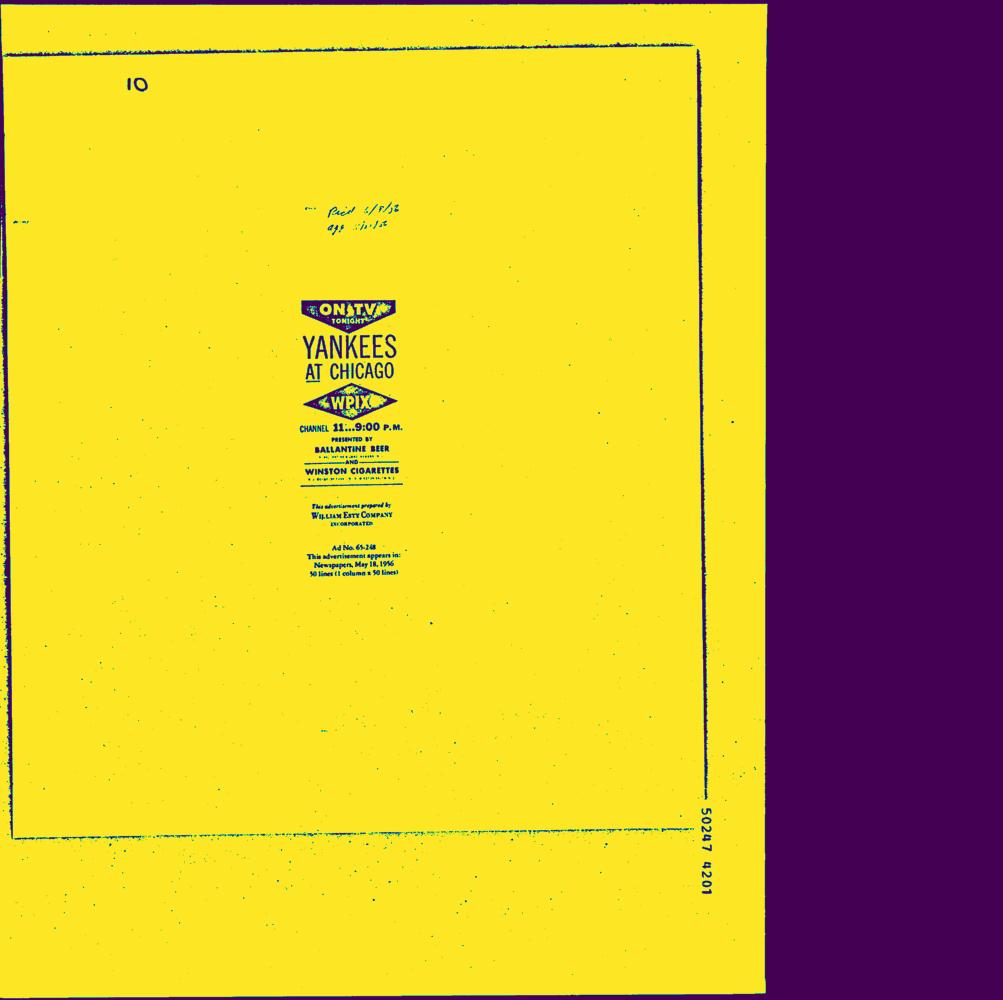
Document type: AD